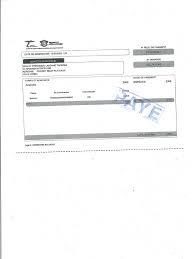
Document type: Invoice